Question: Can you provide the account number mentioned in the document?
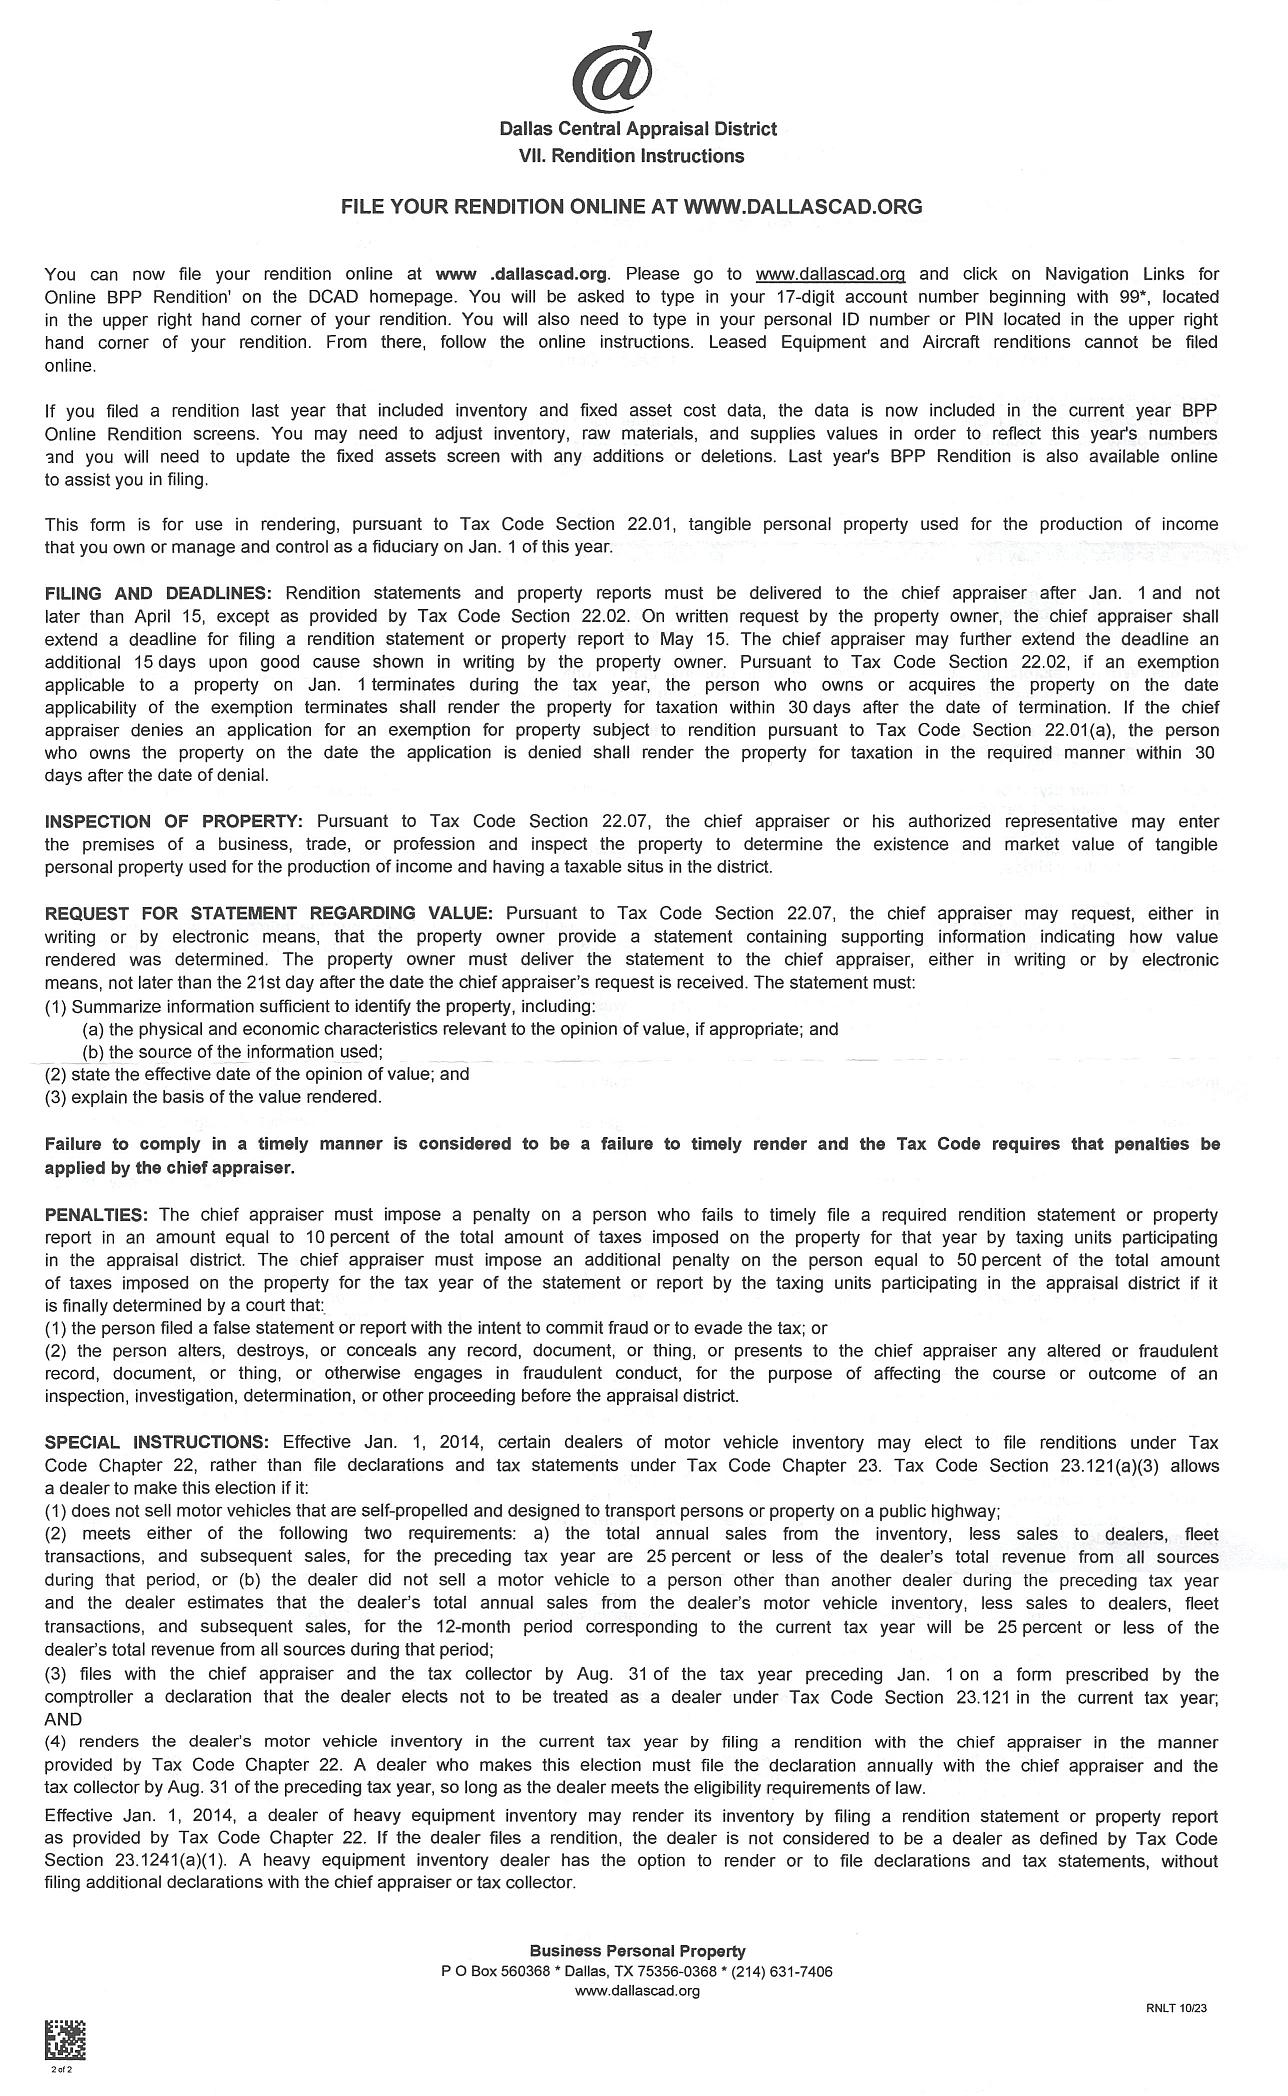
Answer: "17-digit account number beginning with '99'"